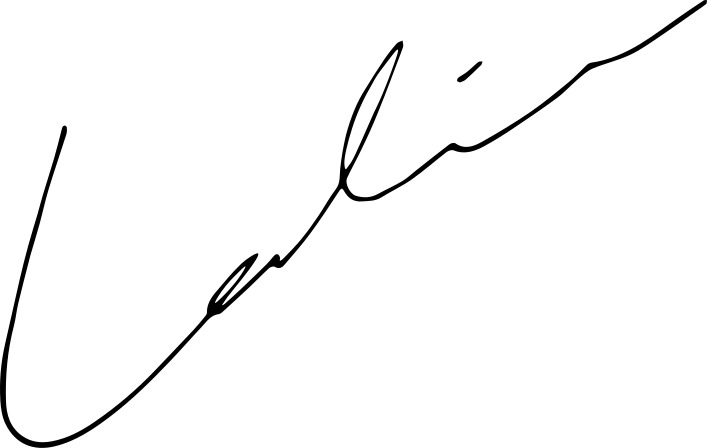
Signature of: leslie cheung